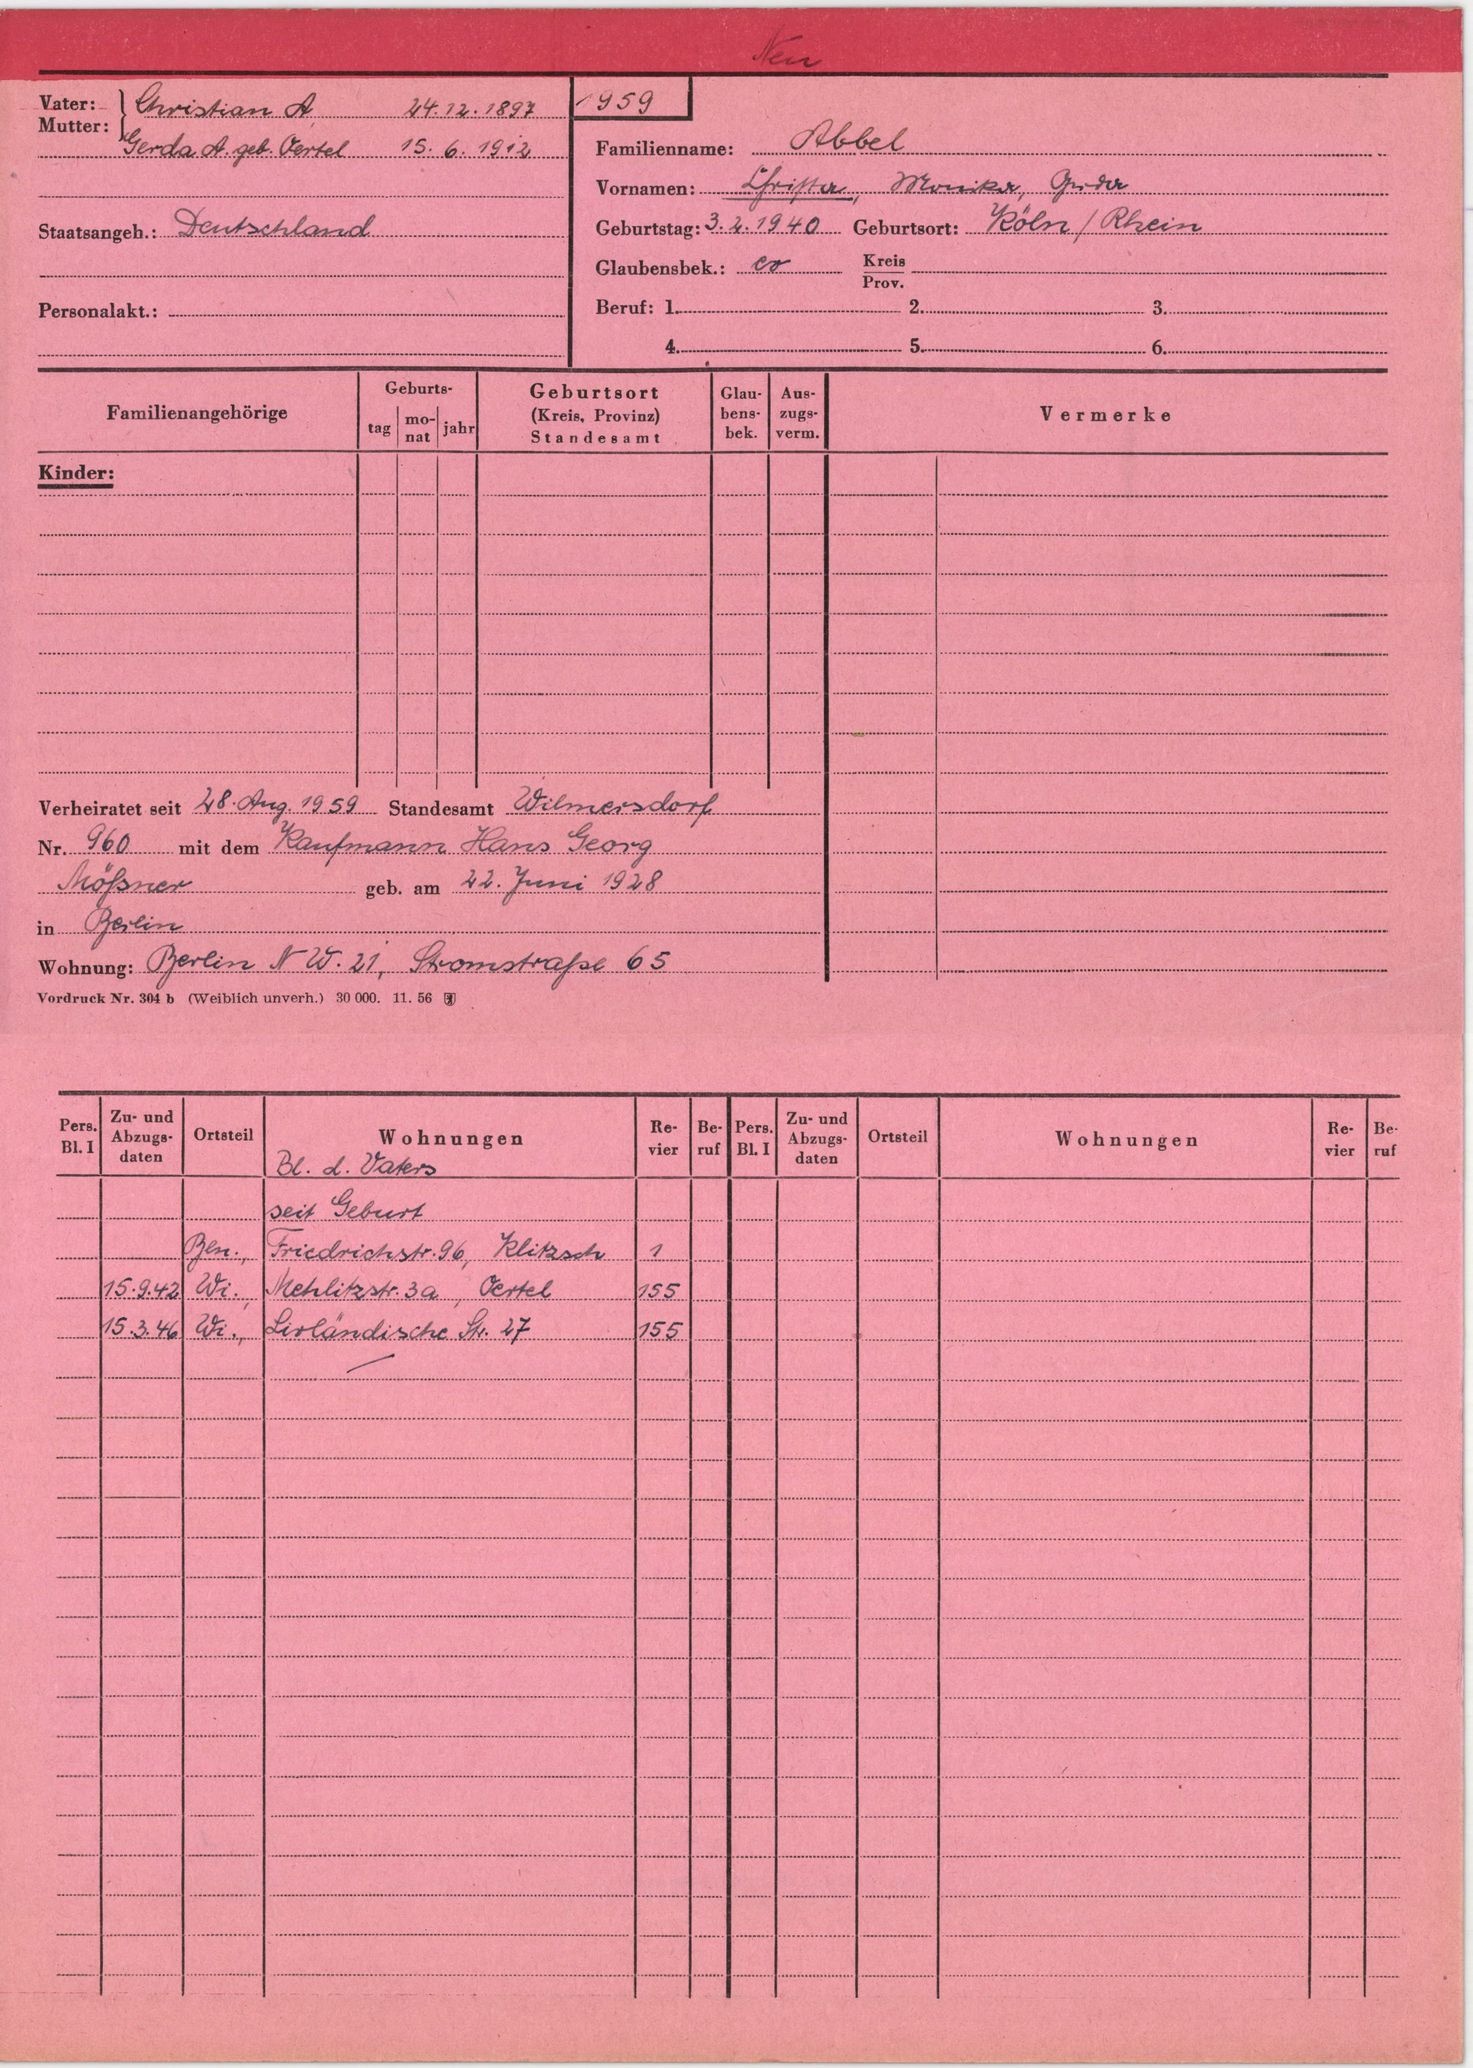
Abbel